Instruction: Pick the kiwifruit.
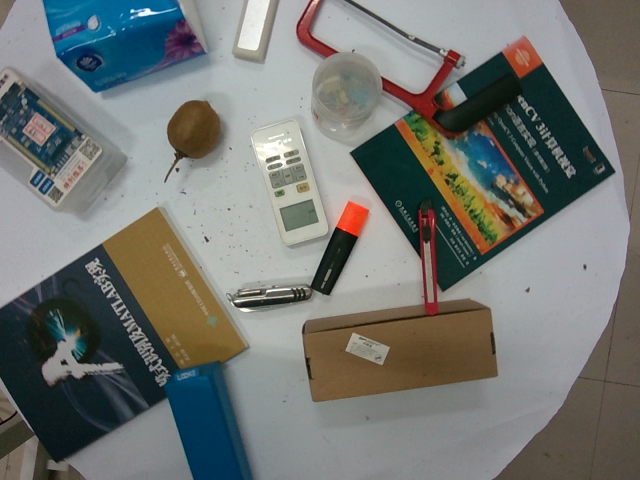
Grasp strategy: vertical